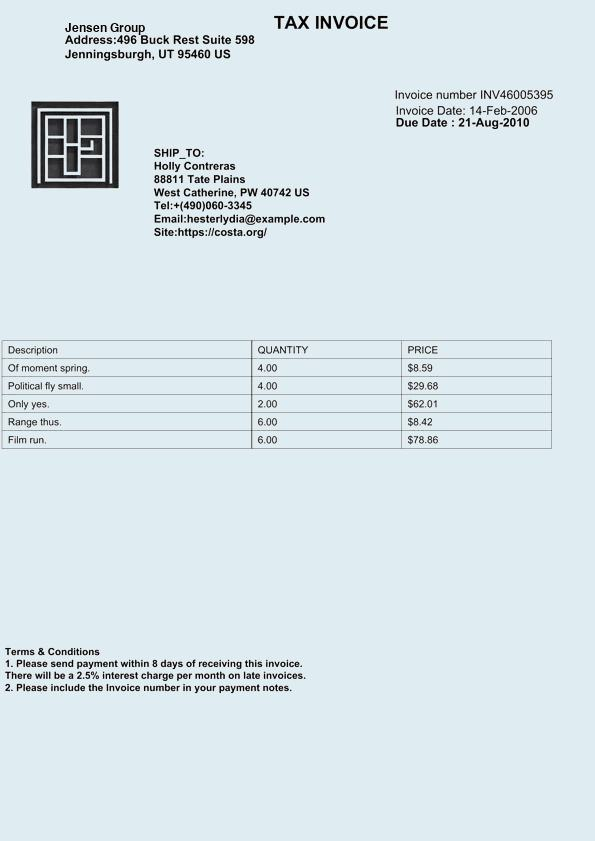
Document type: Invoice